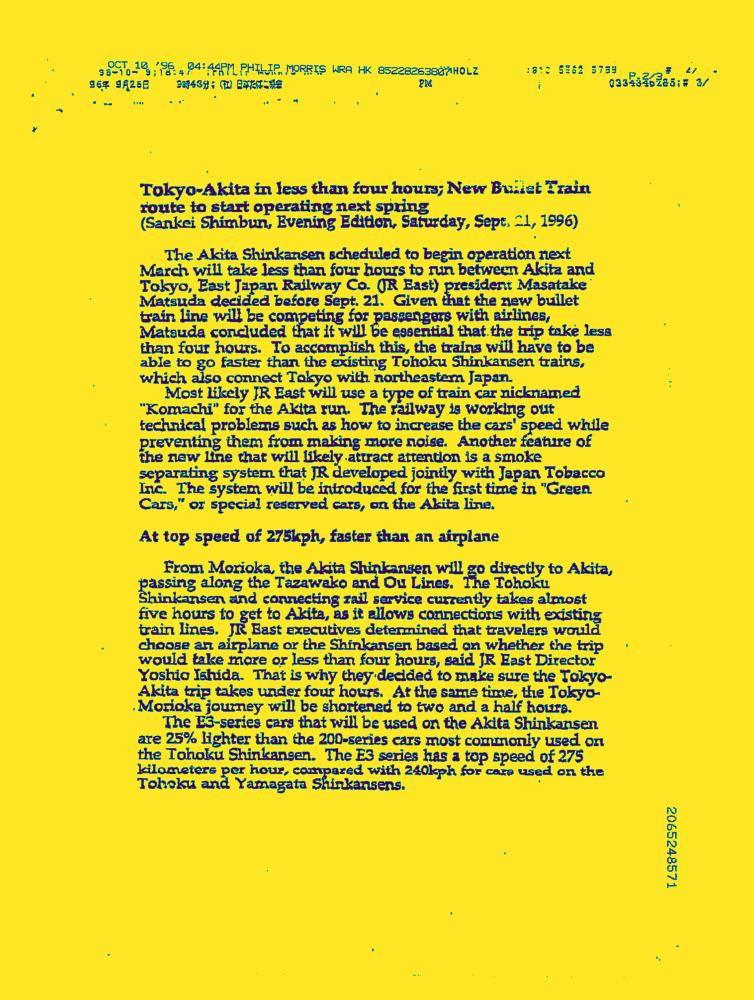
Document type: News-Article